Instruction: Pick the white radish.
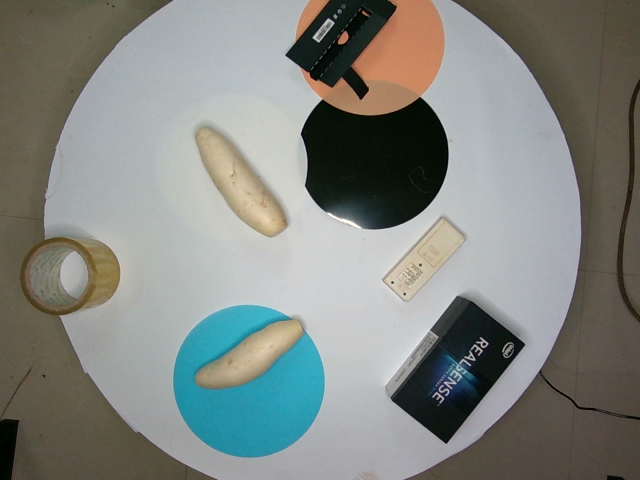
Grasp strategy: vertical